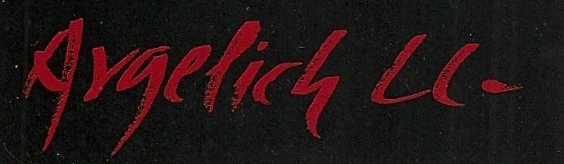
Signature of: andreu argelich i lladó